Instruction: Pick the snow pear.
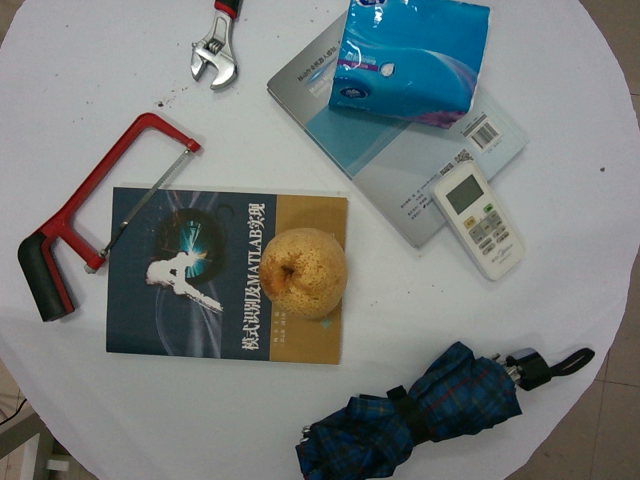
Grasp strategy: vertical